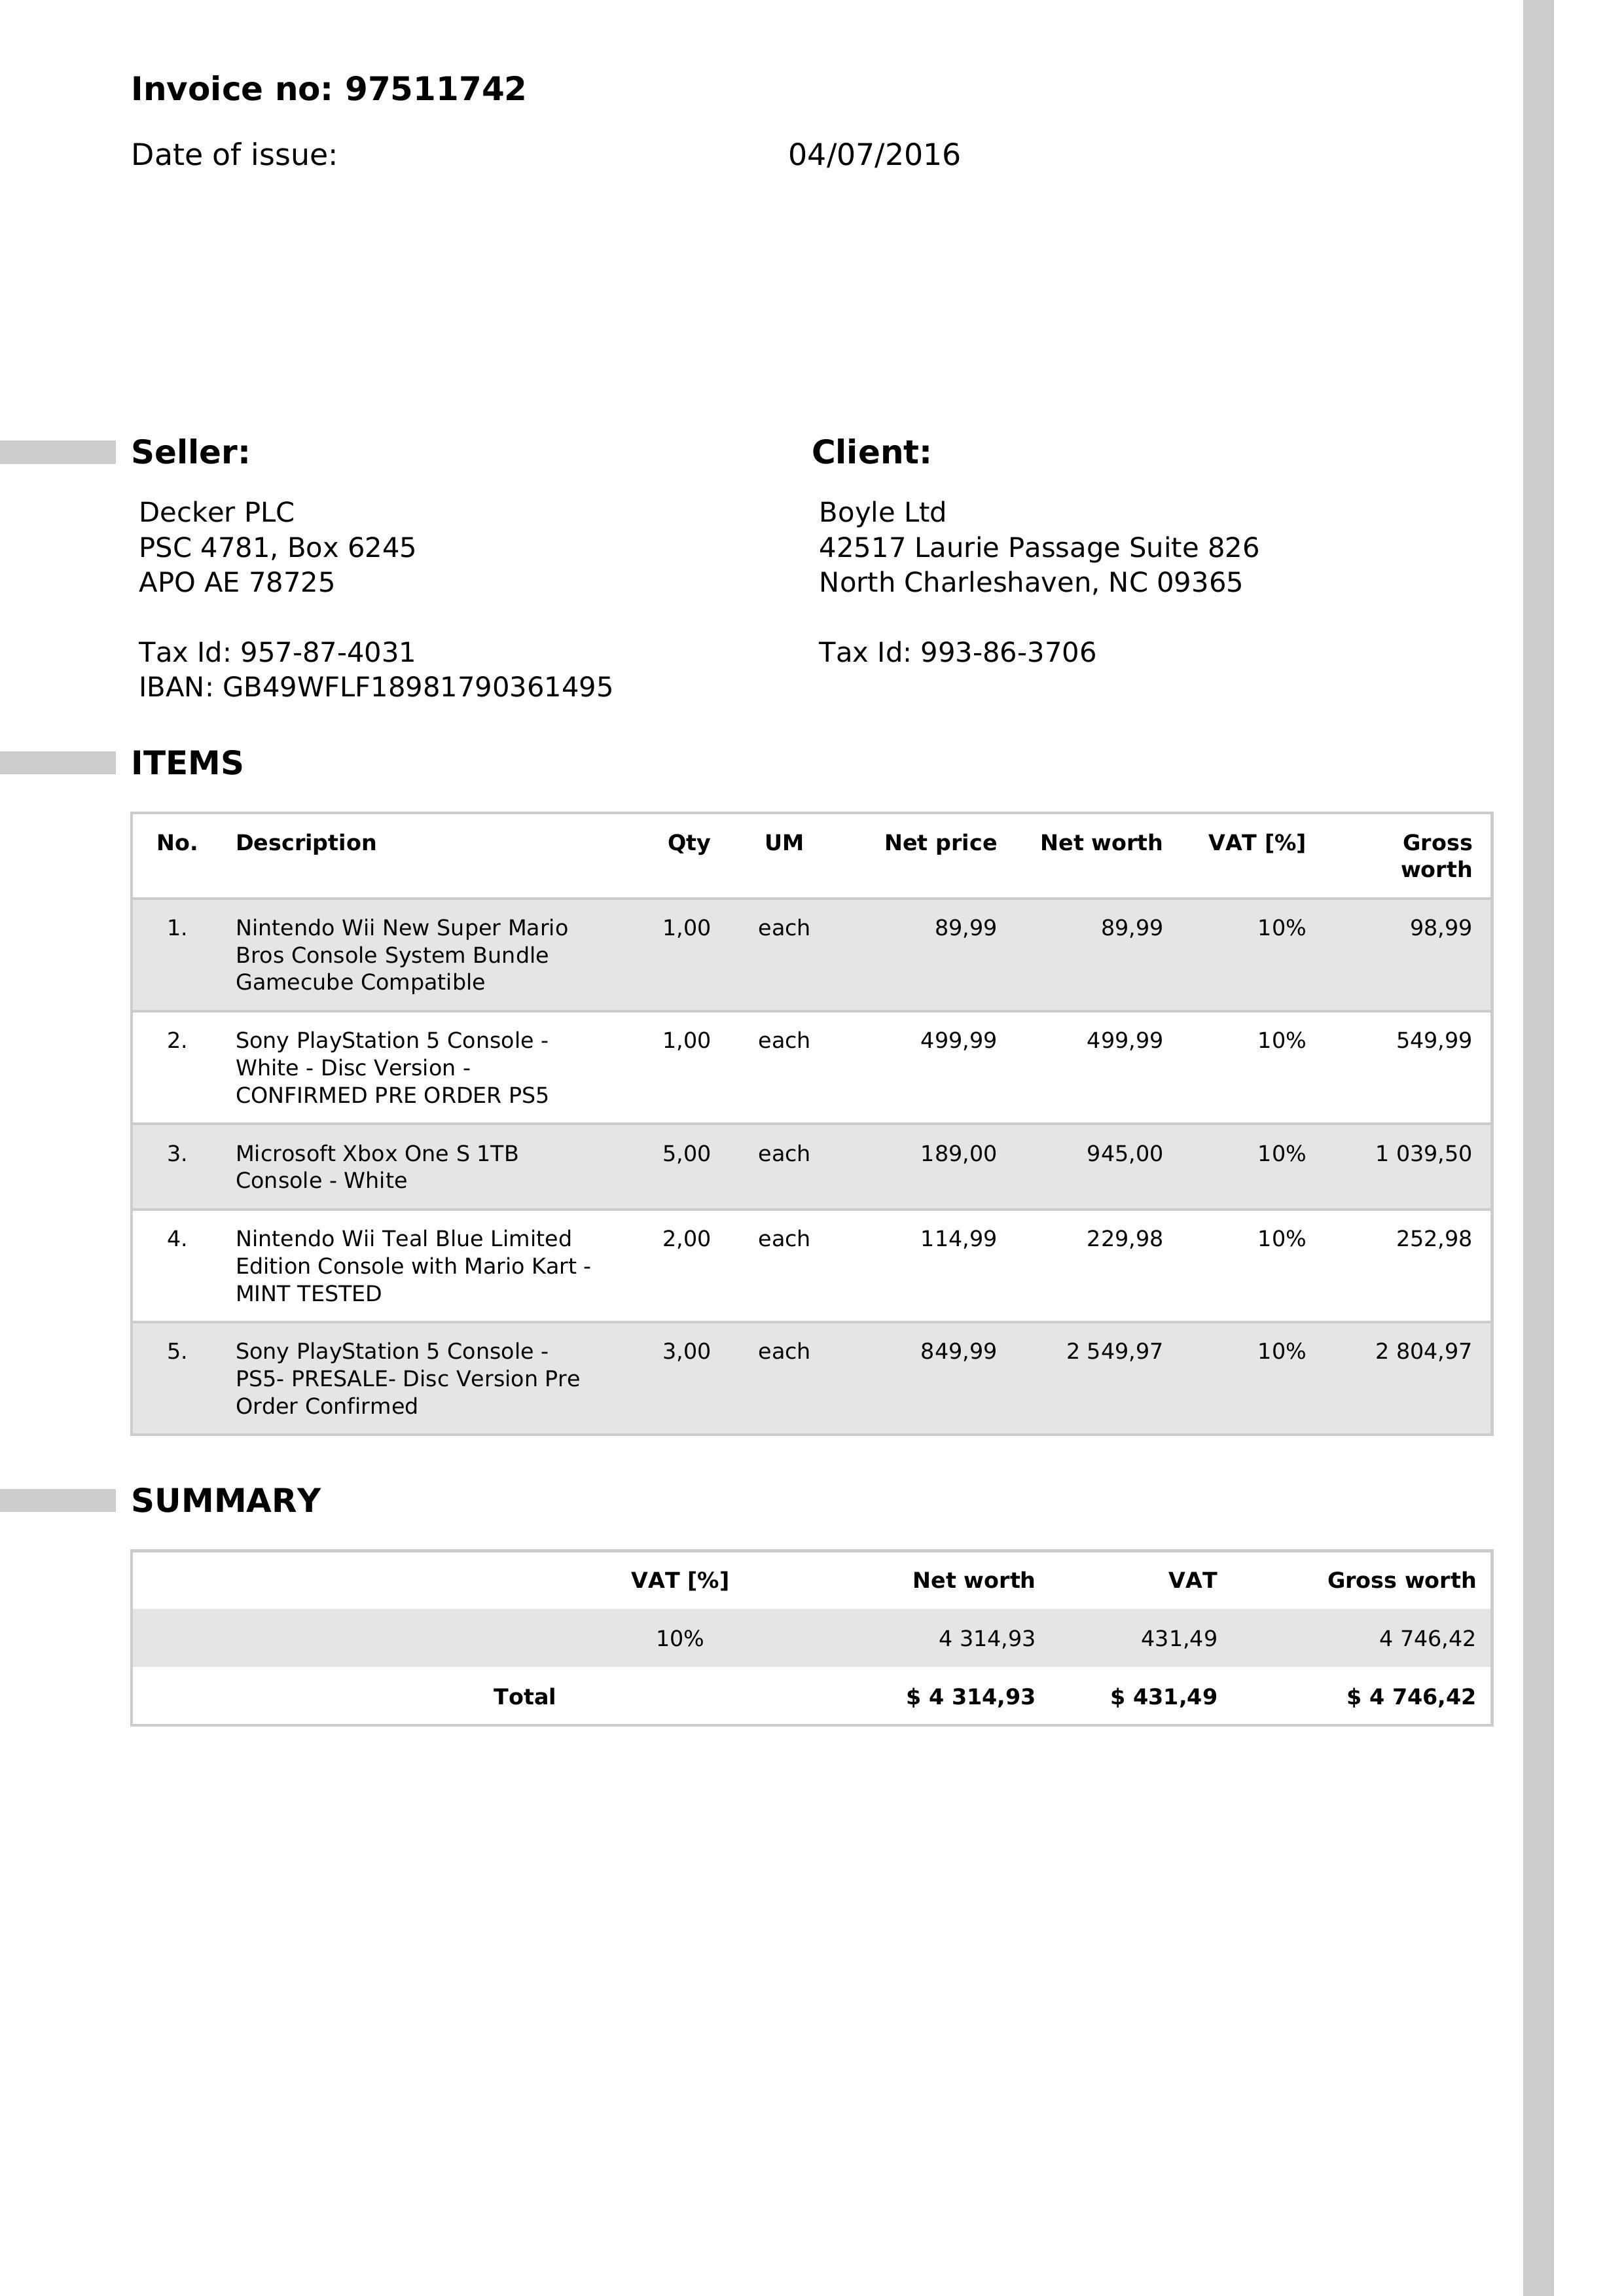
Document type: Invoice